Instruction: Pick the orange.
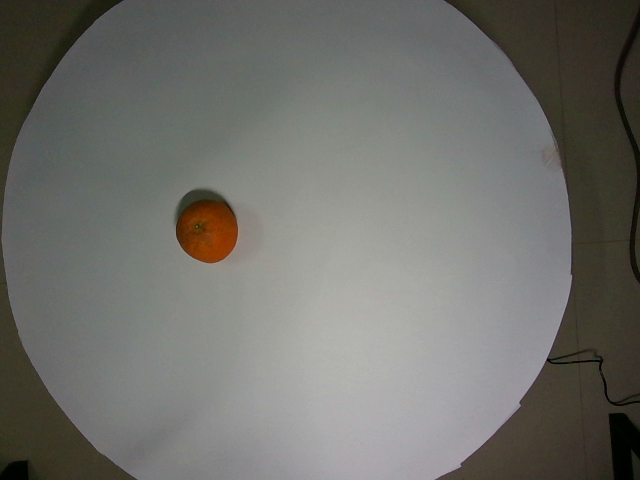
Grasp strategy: vertical